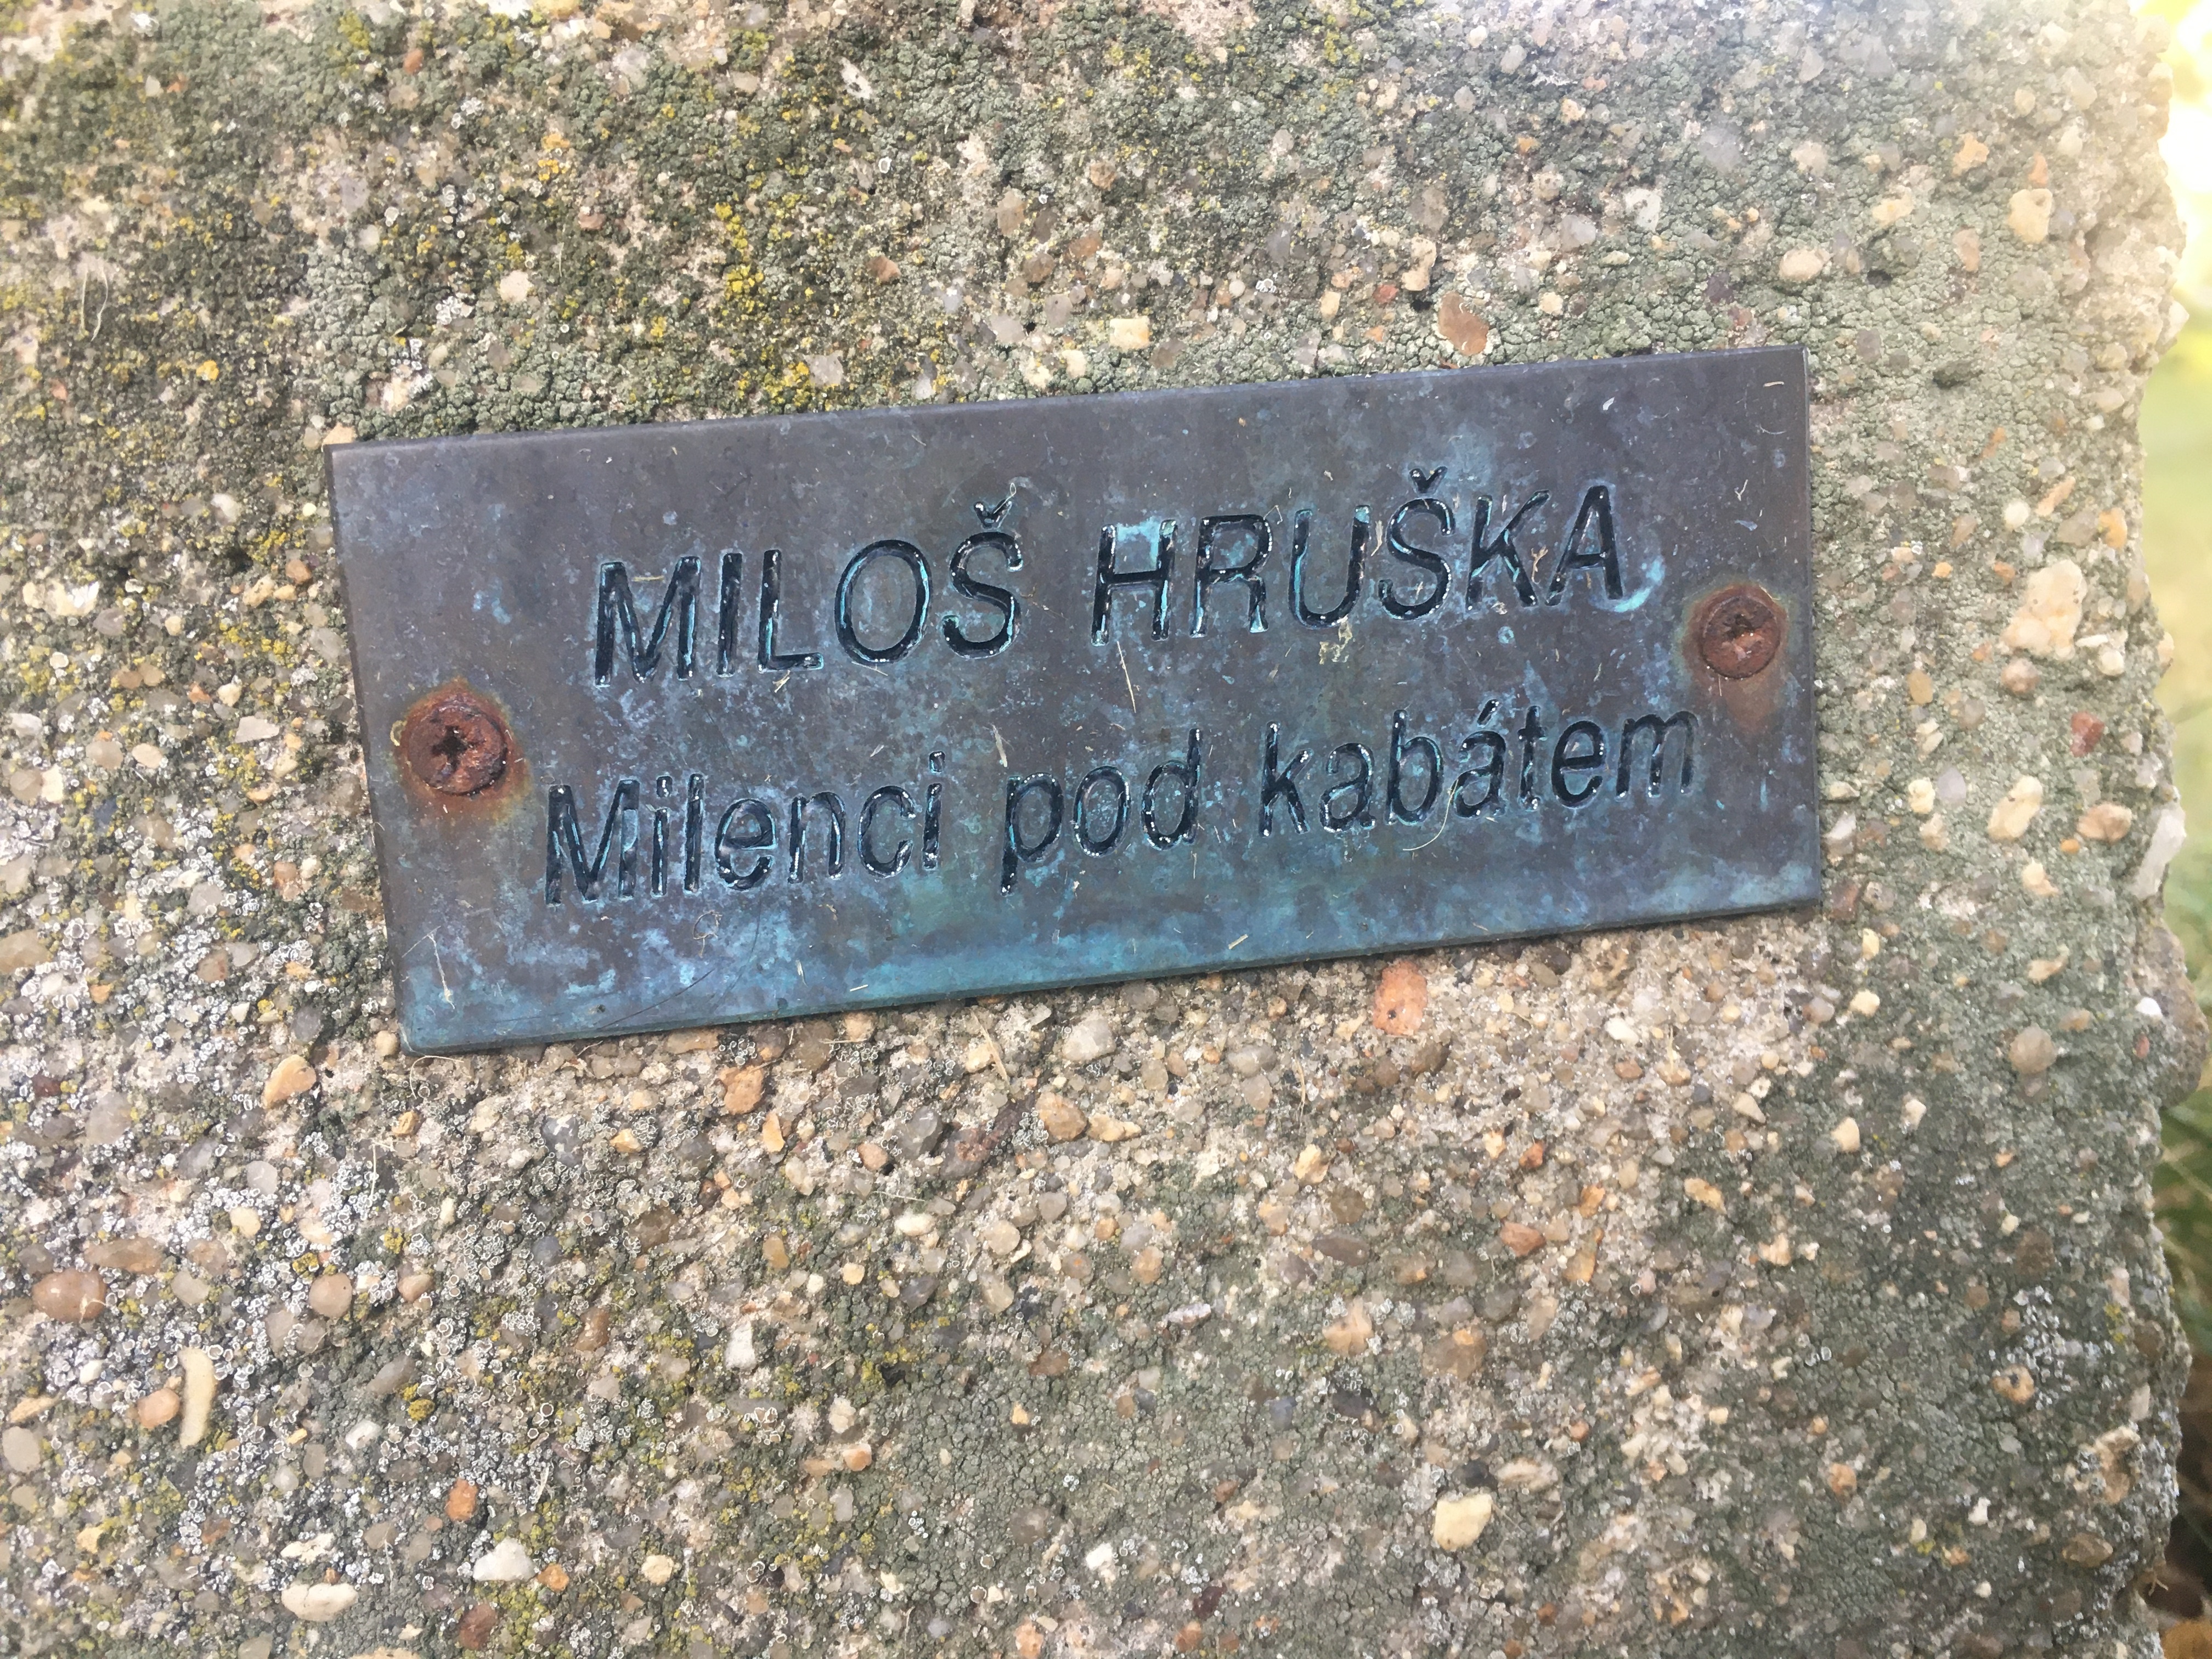
Signature of: miloš hruška